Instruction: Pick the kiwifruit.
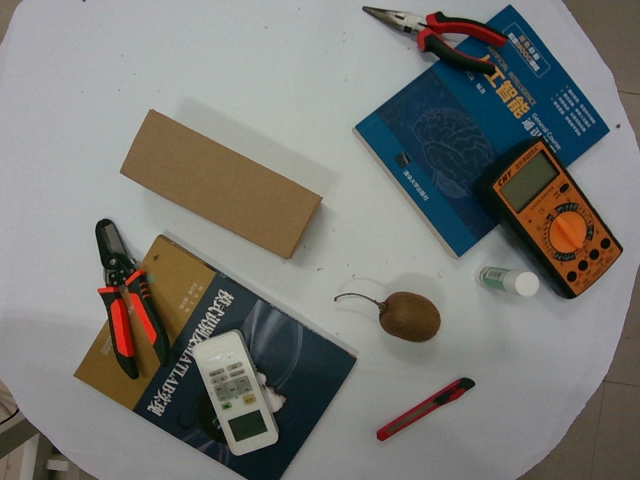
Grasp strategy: vertical